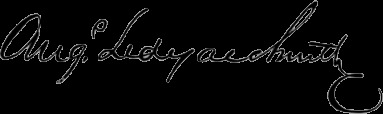
Signature of: augustus l smith